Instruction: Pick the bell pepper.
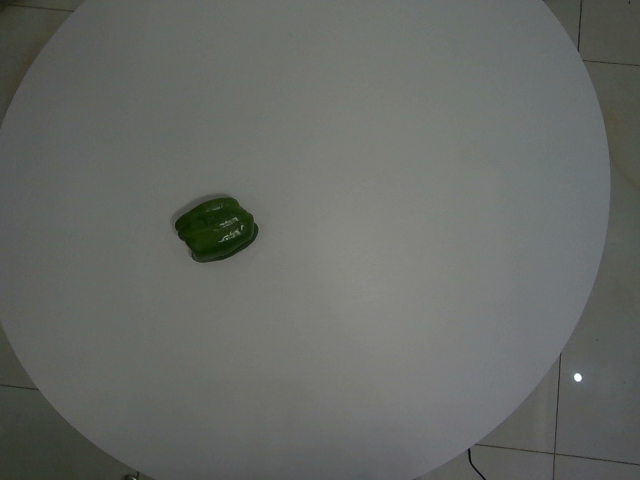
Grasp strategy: vertical